Patient: Male, age 55
A 55-year old gentleman with moderately controlled diabetes mellitus presented with exertional breathlessness, cough, right-sided shoulder pain and weight loss of one month's duration. There was no anorexia or expectoration. He was a farmer by occupation and did not have exposure to poultry or occupational dusts and chemicals. Physical examination showed fine bilateral crepitations without clubbing. Renal function tests, serum calcium, urine microscopy, ACE levels and hemogram were normal. Chest radiographs showed miliary nodules (Figure 5, left). Human Immunodeficiency virus was negative by enzyme-linked sorbent assay. Tuberculin skin testing was strongly positive (18 mm, 1 TU). CT-Chest showed random micronodules without lymphadenopathy (Figure 6, left). FOB was done with BAL and TBLB; BAL was negative for acid-fast bacilli and Xpert MTB/RIF. TBLB showed well-formed perivascular granulomas with Langhans' giant cells, occasional fibrinoid necrosis and lymphocytes rimming (Figure 6, right). A diagnosis of miliary tuberculosis was made and four-drug weight-based ATT was started. However, his symptoms continued to worsen with worsening nodules and development of hypoxemia needing oxygen at four weeks (Figure 5, right). BAL mycobacterial cultures were negative in the meantime. Steroids were added with a presumptive diagnosis of immune reconstitution syndrome, with resolution of hypoxemia and symptoms. Symptoms recurred after stopping steroids at four weeks; right-sided vision loss due to uveitis occurred. After a clinico-pathological review, a possibility of concurrent miliary tuberculosis with sarcoidosis was considered. ATT was continued and low-dose tapering steroids and methotrexate (in view of poorly controlled diabetes) were added, with complete resolution of symptoms by eight weeks. He remains asymptomatic after two years of cessation of ATT and methotrexate.
Keywords: micronodules, miliary, miliary tuberculosis, sarcoidosis
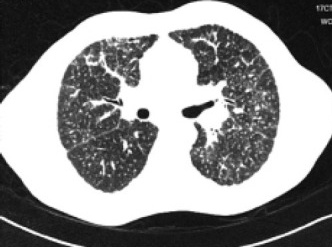